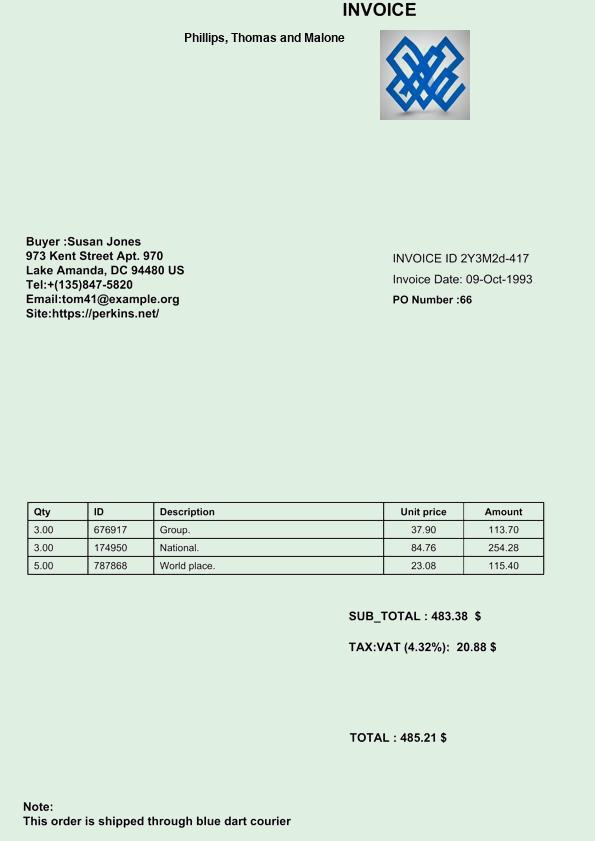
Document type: Invoice